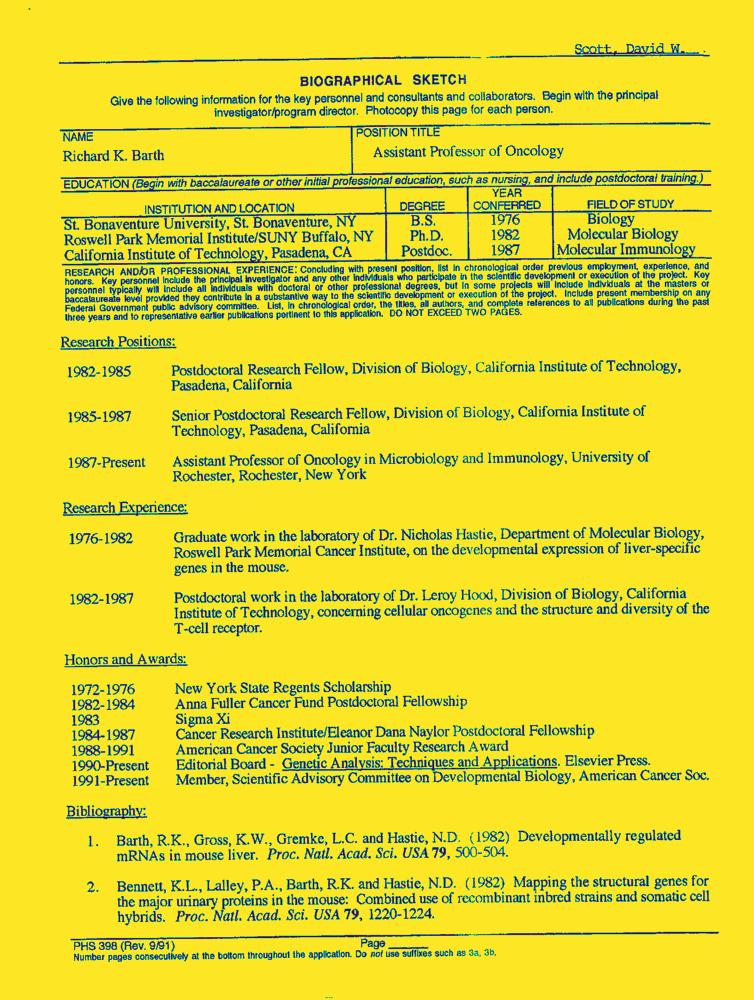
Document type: Resume-Doc